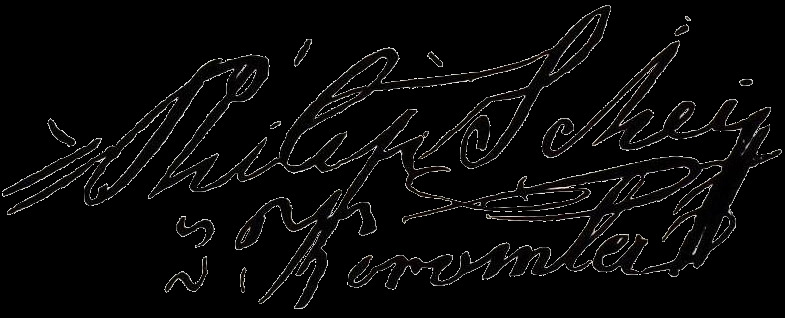
Signature of: philipp schey von koromla